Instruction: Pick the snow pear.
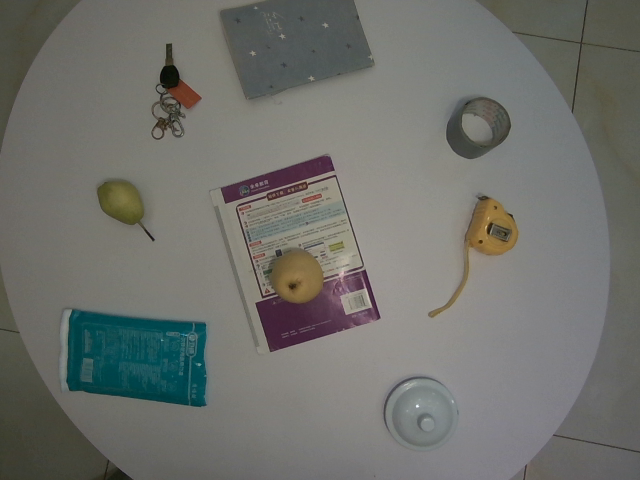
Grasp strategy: vertical